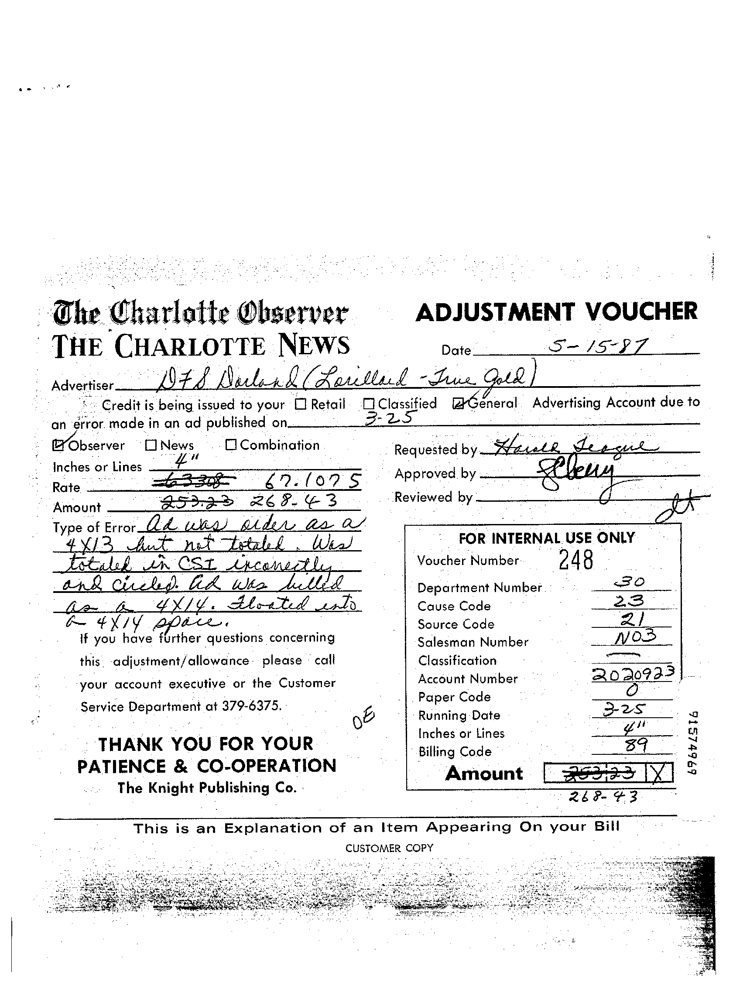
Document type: Invoice